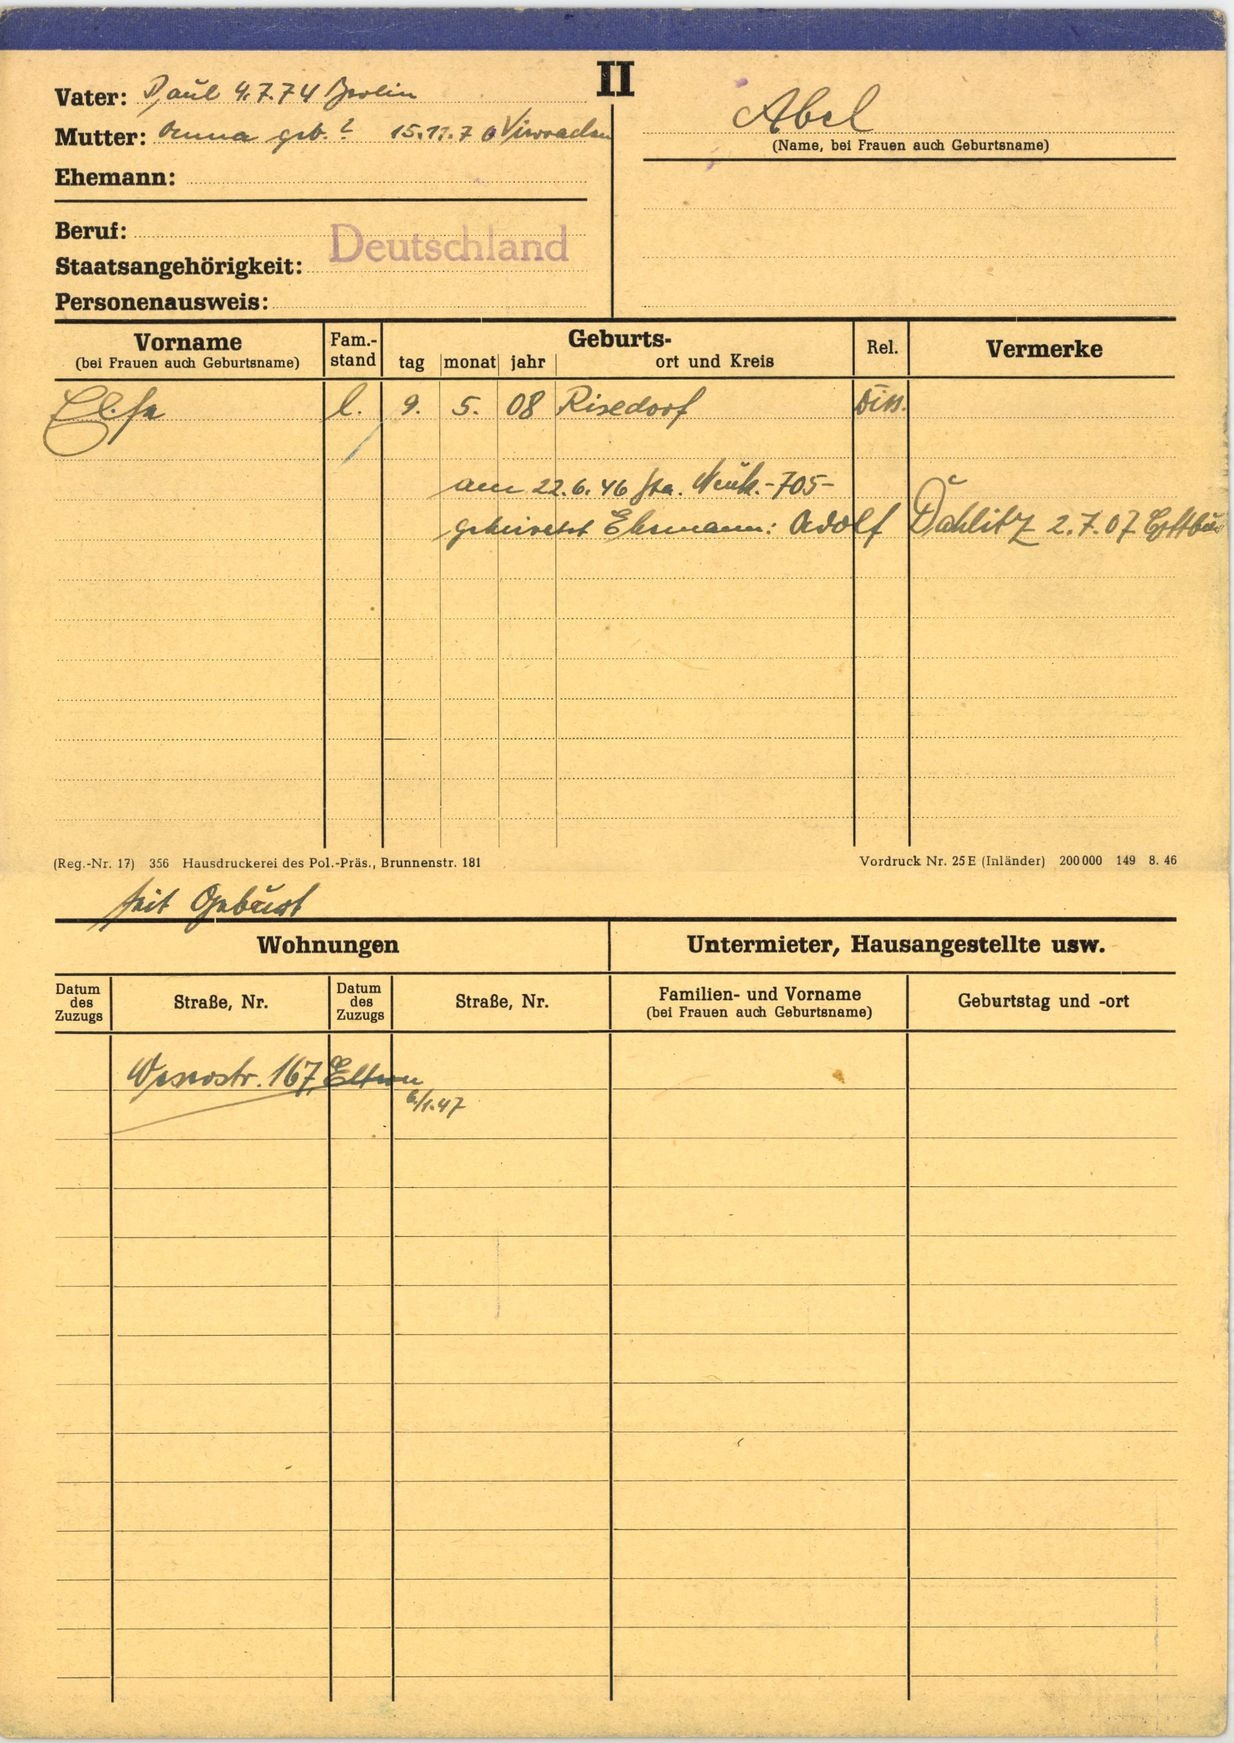
Abel